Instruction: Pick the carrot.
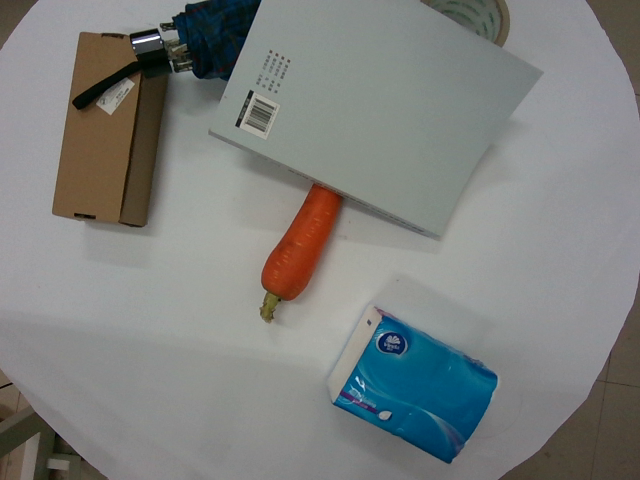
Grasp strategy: vertical